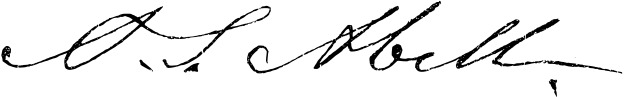
Signature of: arunah shepherdson abell